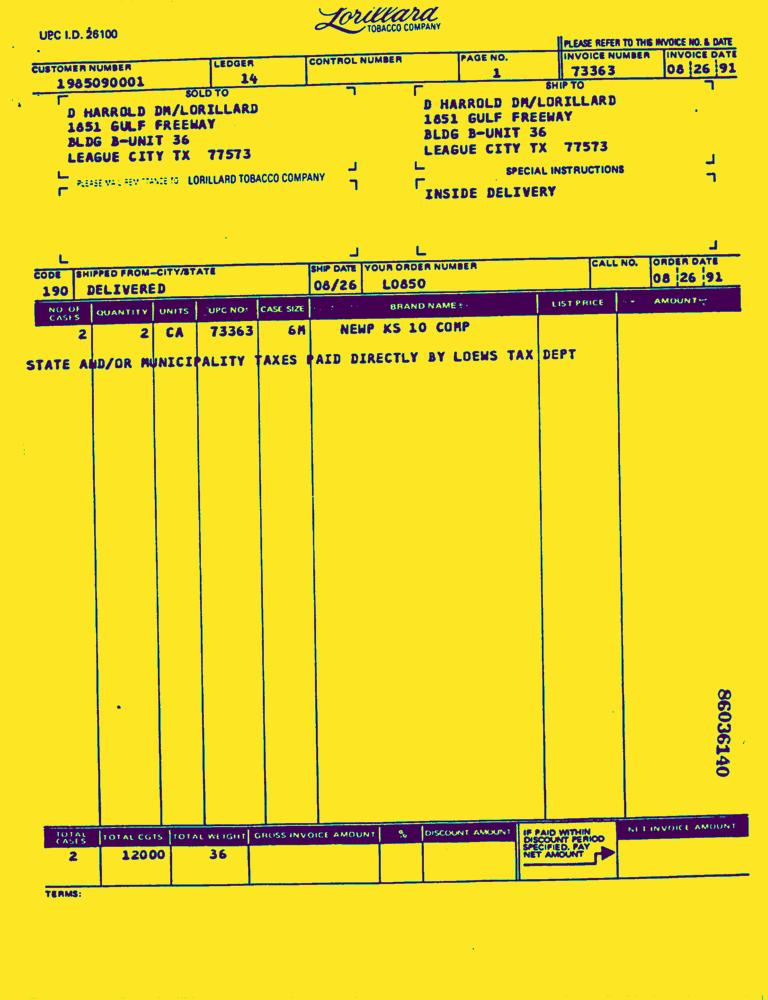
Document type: Invoice-Doc